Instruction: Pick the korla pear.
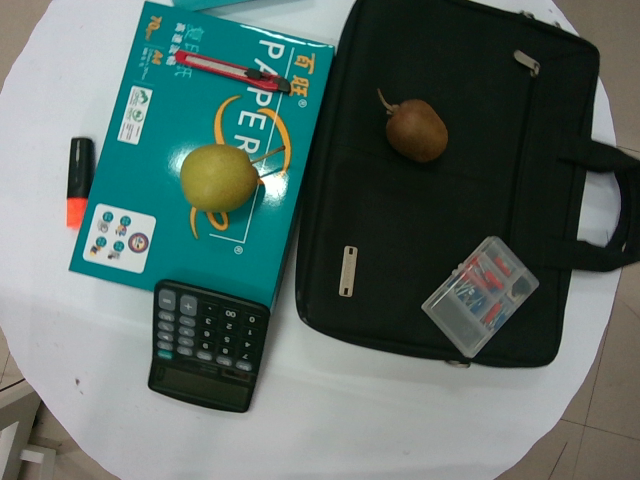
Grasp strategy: vertical